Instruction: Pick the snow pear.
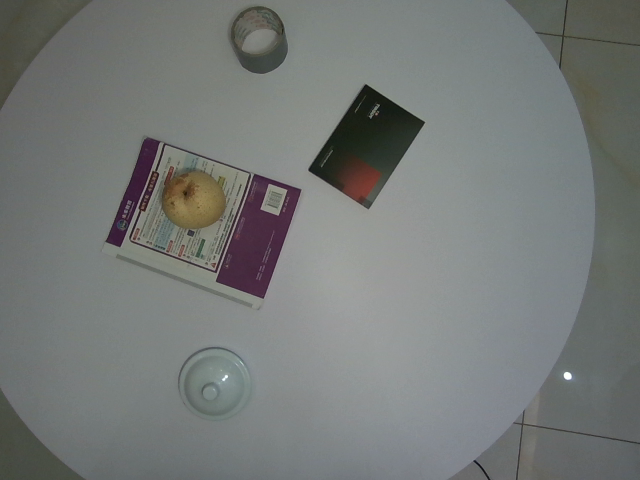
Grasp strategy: vertical